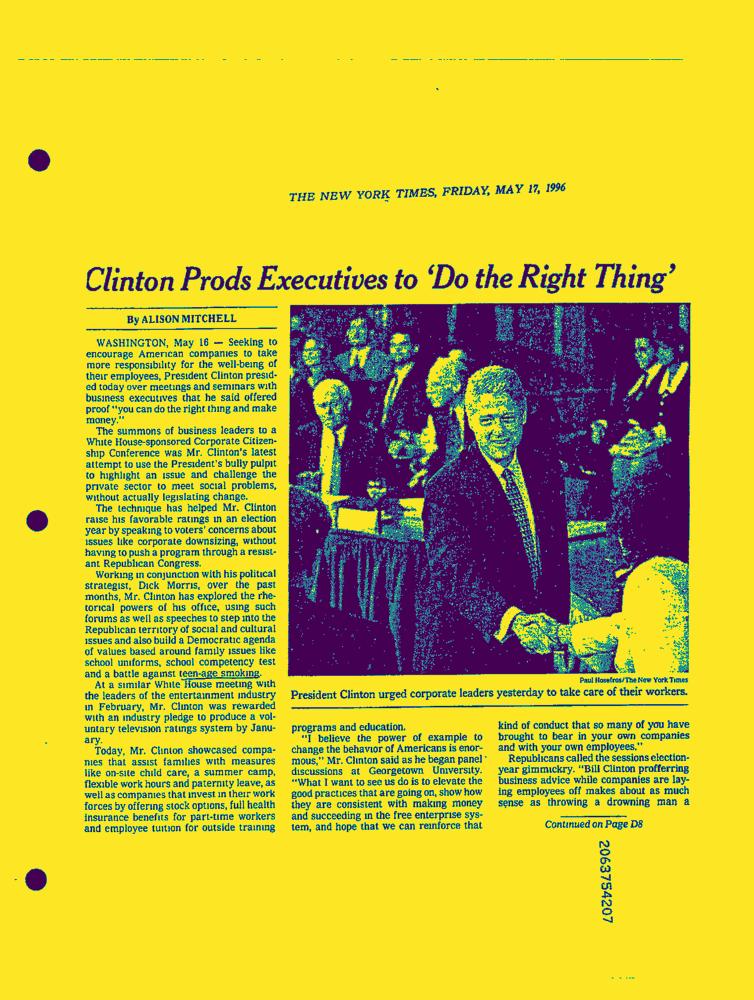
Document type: News-Article